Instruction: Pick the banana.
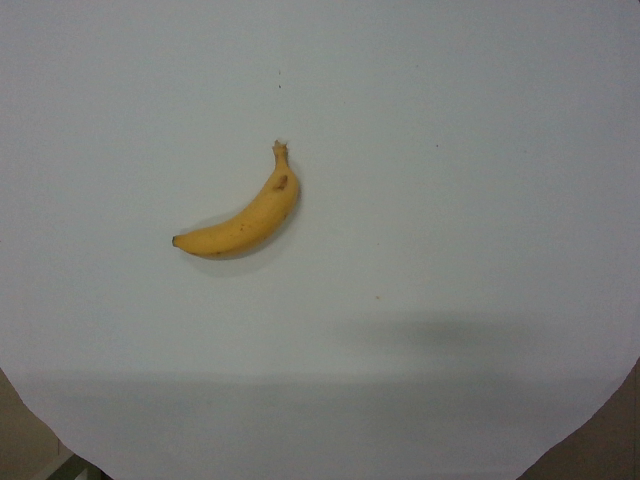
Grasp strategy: vertical